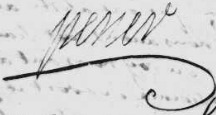
Signature of: étienne perier ii